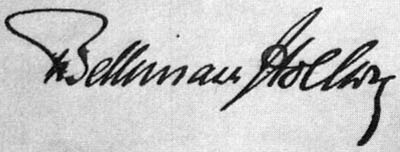
Signature of: theobald von bethmann hollweg